Question: What was observed in the imaging?
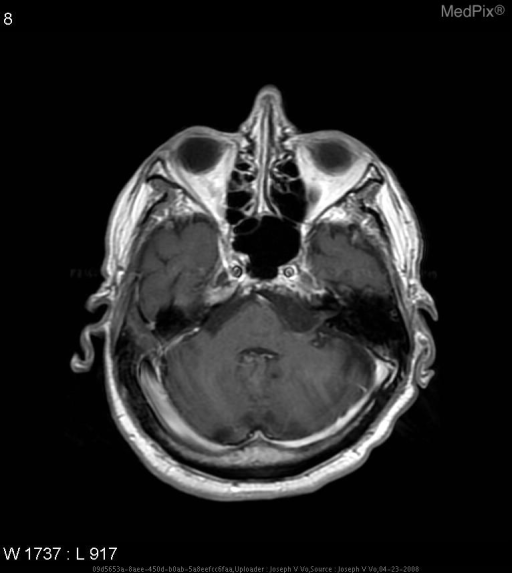
Answer: The imaging shows Irregularly shaped, well demarcated mass in the left cerebellopontine angle that is slightly hyperintense on axial T1 MRI before contrast, hypointense on axial T1 MRI after contrast, hyperintense on axial T2 MRI, hypointense on axial FLAIR, and hyperintense on axial DWI MRI. There is a hypointense mass with irregular borders in the left cerebellopontine angle.  There is no enhancement..